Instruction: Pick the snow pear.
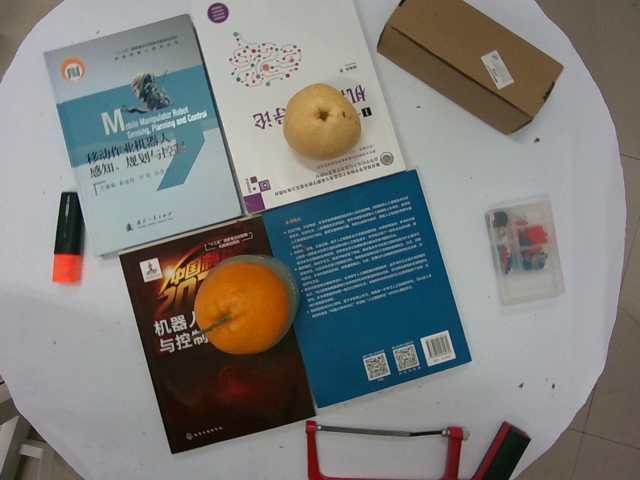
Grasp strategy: vertical